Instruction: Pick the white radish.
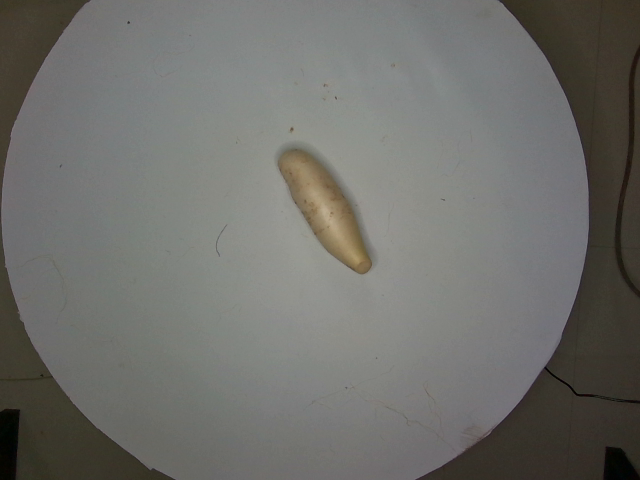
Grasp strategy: vertical